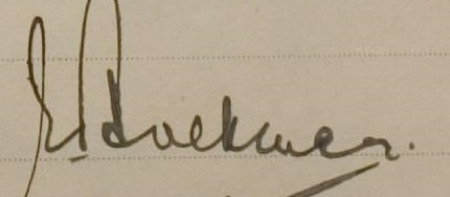
Signature of: emanuel boekman